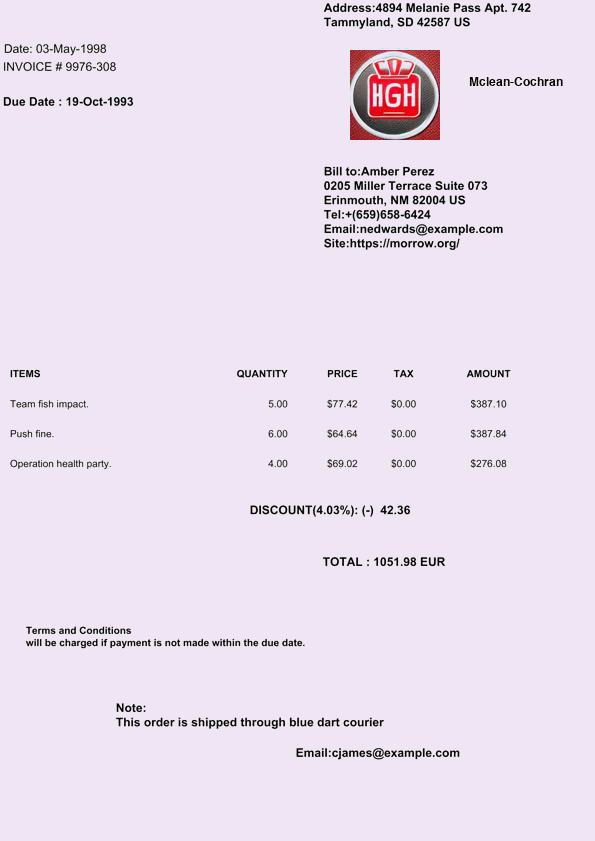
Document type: Invoice